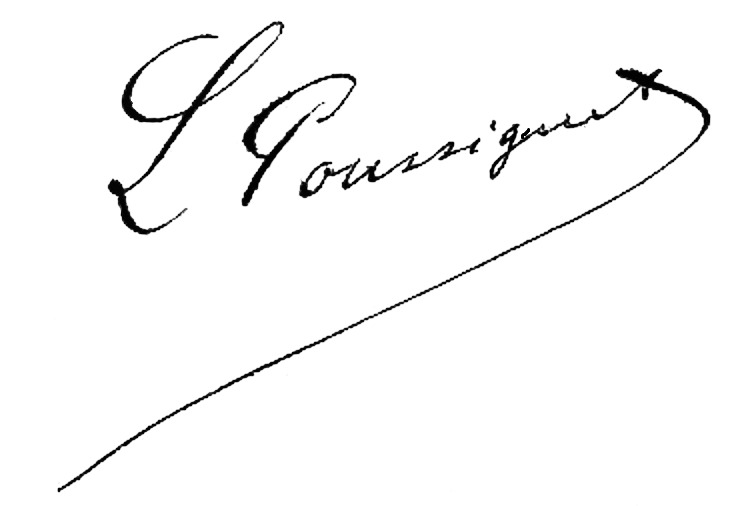
Signature of: léon poussigue